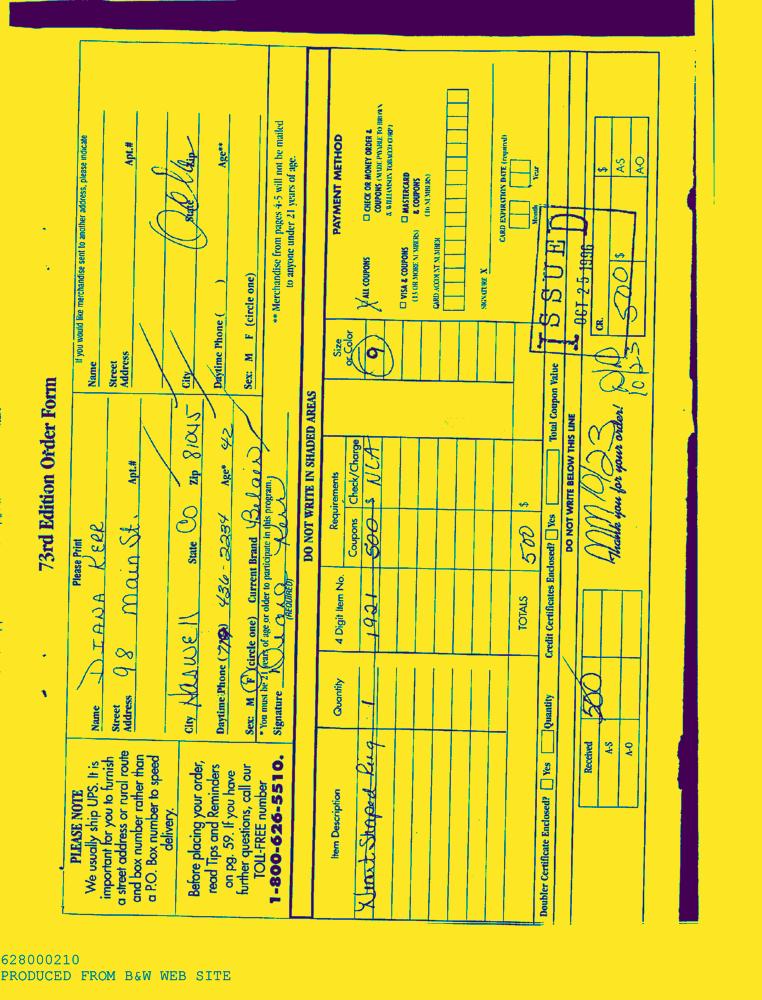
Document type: AD